Question: What might the diagnosis be?
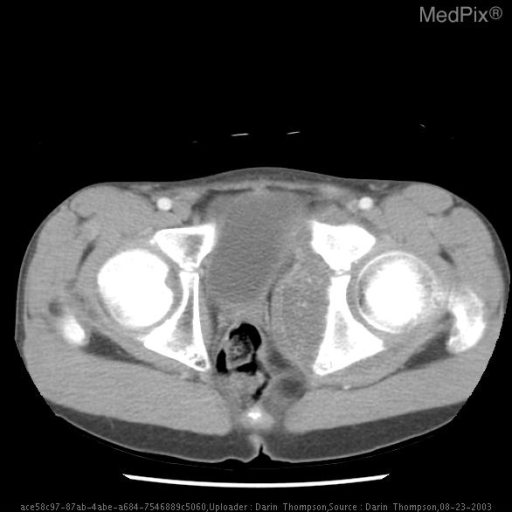
Answer: The possible diagnosis includes •  Metastatic rhabdomyosarcoma
•  Other sarcoma, ie Ewings
•  hematoma.